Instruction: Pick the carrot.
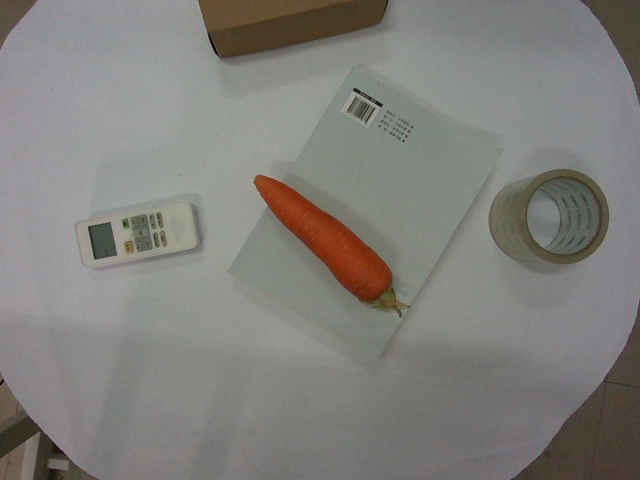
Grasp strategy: vertical